Question: What was observed in the imaging?
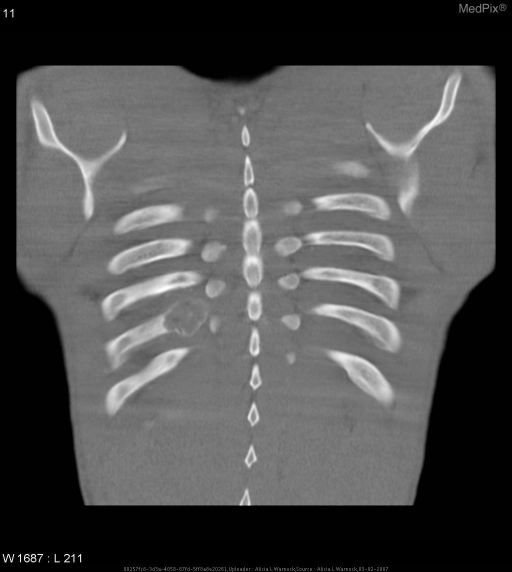
Answer: The imaging shows •  right paraspinal chest wall mass
•  measures 6.9x4.7x4.6 cm
•  located at levels T8 - T10
•  mass erodes into T9 & T10 vertebral bodies, T9 pedicle, rib 9
•  does not appear to disrupt thecal sac, though neural foramina is eroded
•  mild enhancement with gadolinium on T1 MR
•  sclerotic margins present in surrounding eroded structures
•  multiple fluid-fluid levels on T2
•  no pathologic lymphadenopathy
•  no other abnormal findings are noted Coronal reconstructed image displays lesion arising from the 9th rib, posteriorly..